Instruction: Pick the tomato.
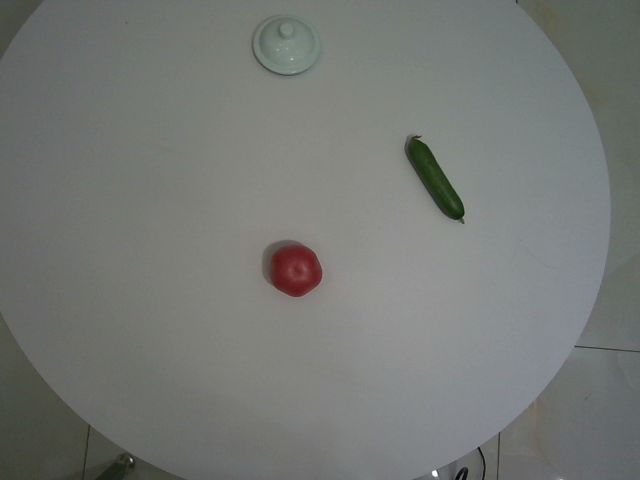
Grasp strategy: vertical